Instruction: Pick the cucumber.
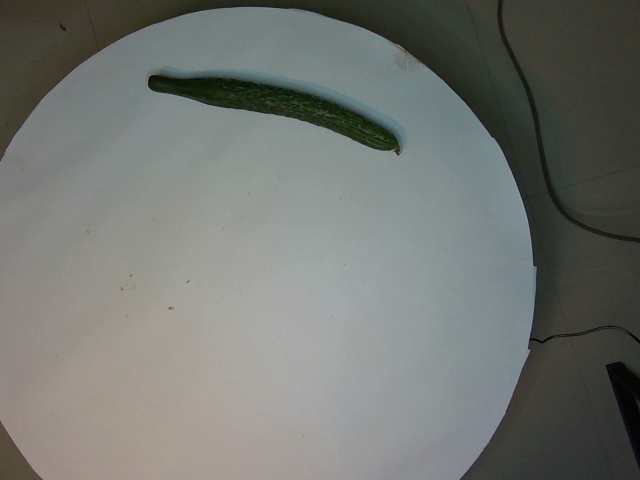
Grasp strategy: vertical